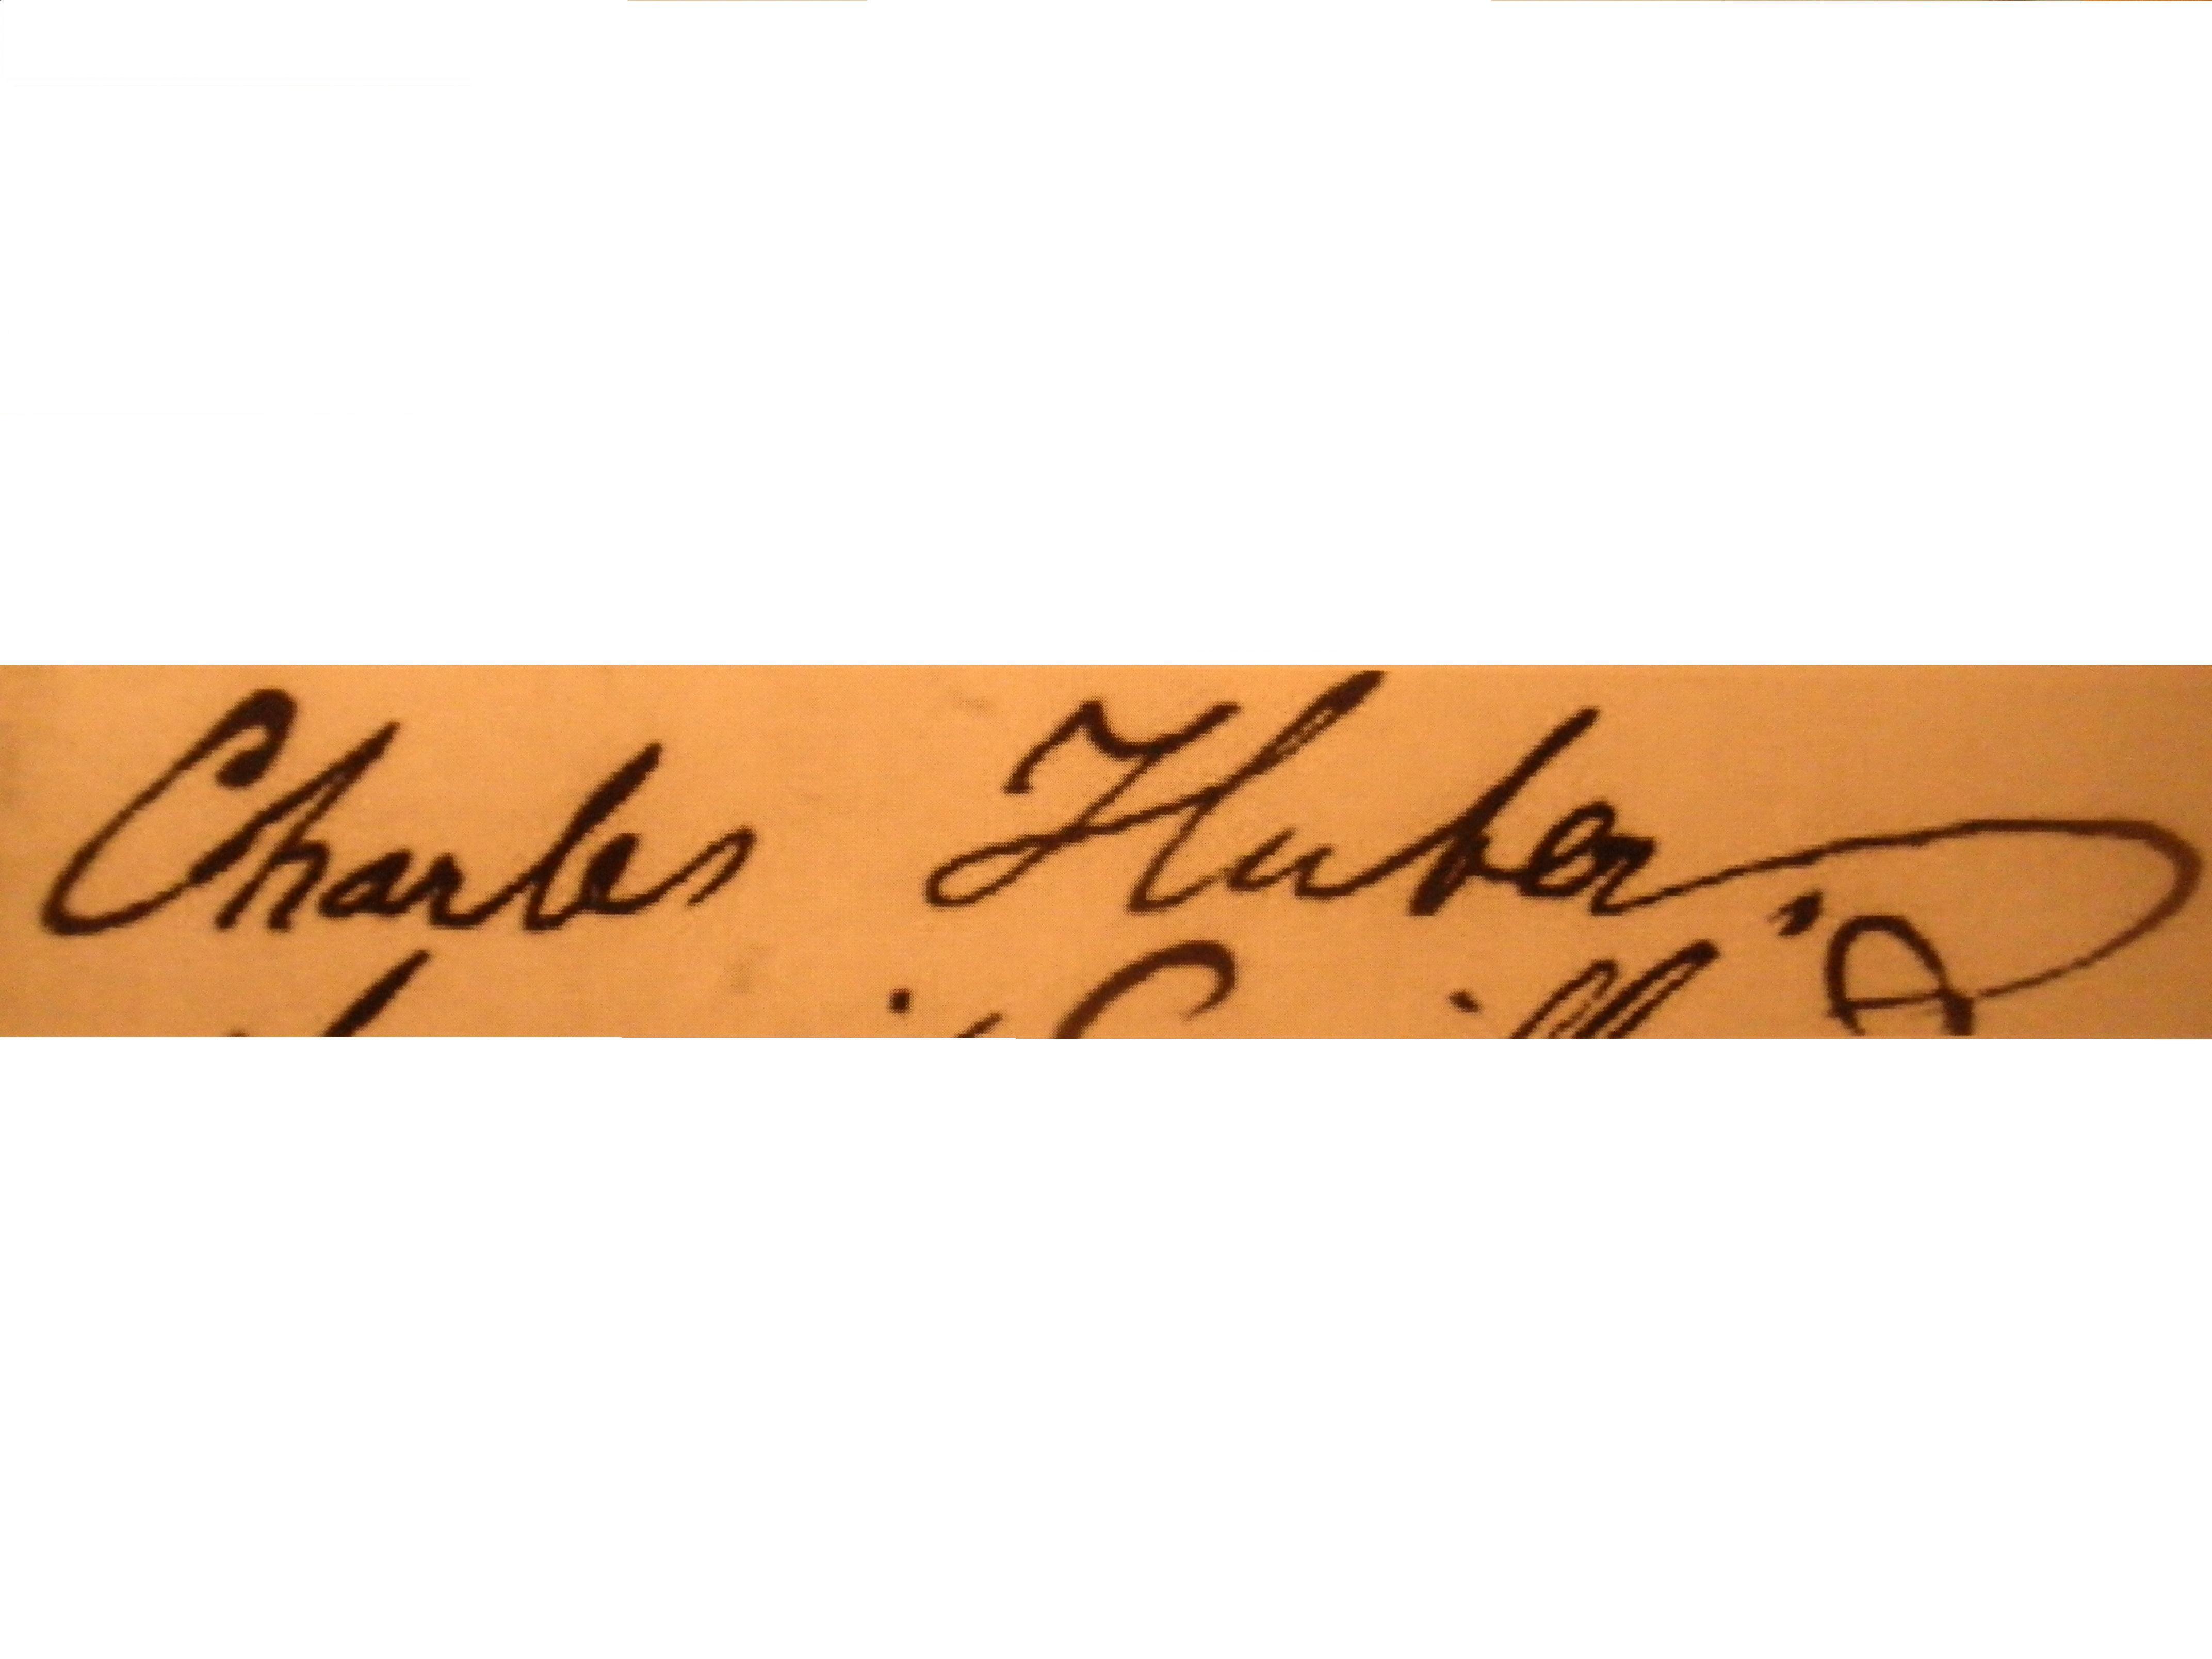
Signature of: charles huber